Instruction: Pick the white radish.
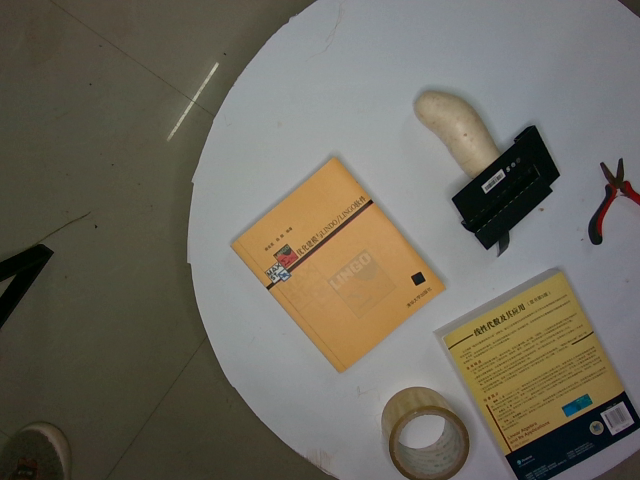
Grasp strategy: vertical